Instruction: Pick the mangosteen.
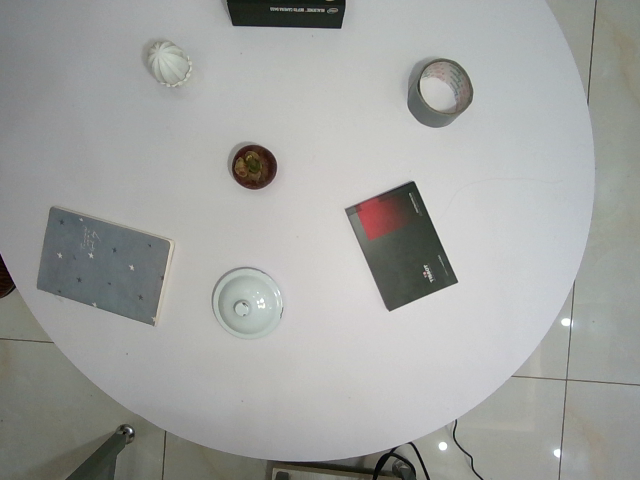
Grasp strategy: vertical